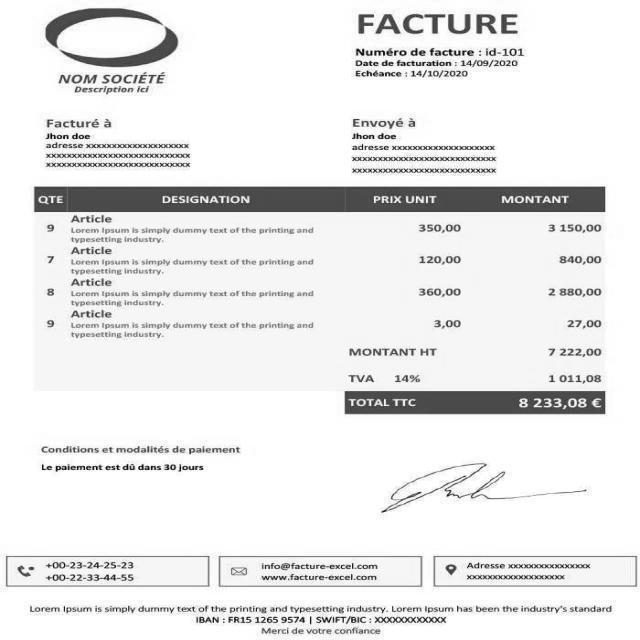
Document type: Invoice